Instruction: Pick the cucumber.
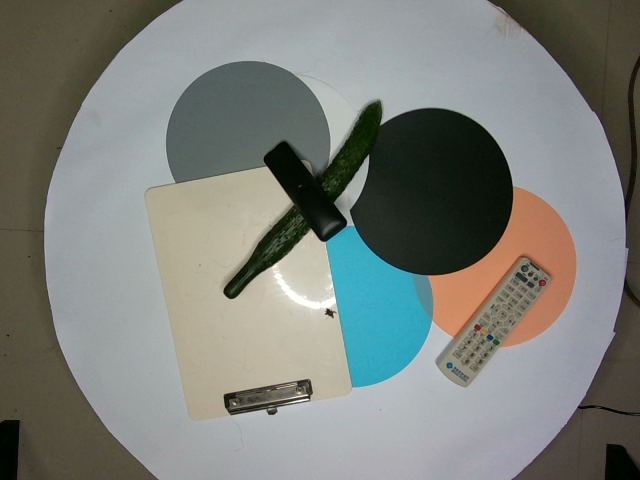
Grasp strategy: vertical